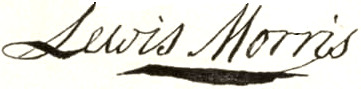
Signature of: lewis morris